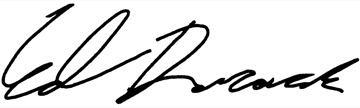
Signature of: ed darack